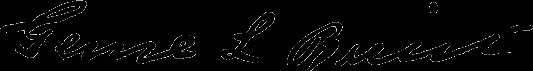
Signature of: george lamb buist